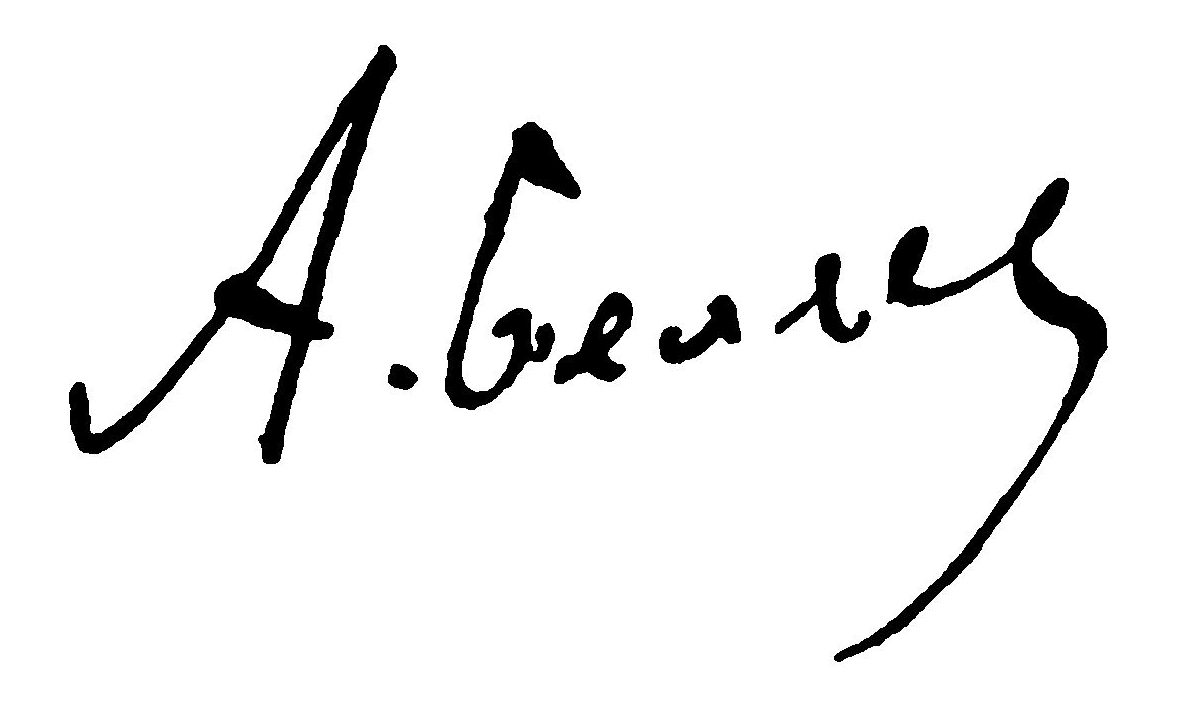
Signature of: alexander belyayev